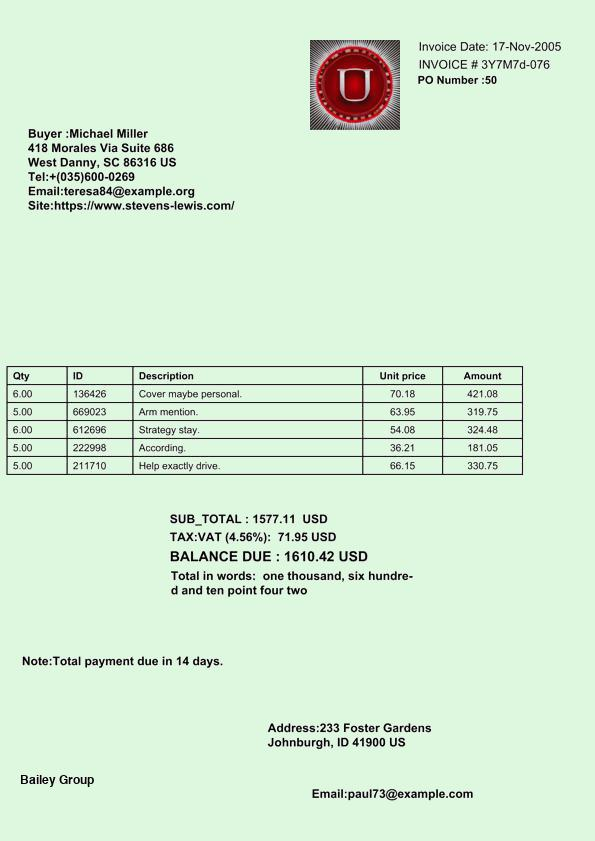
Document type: Invoice